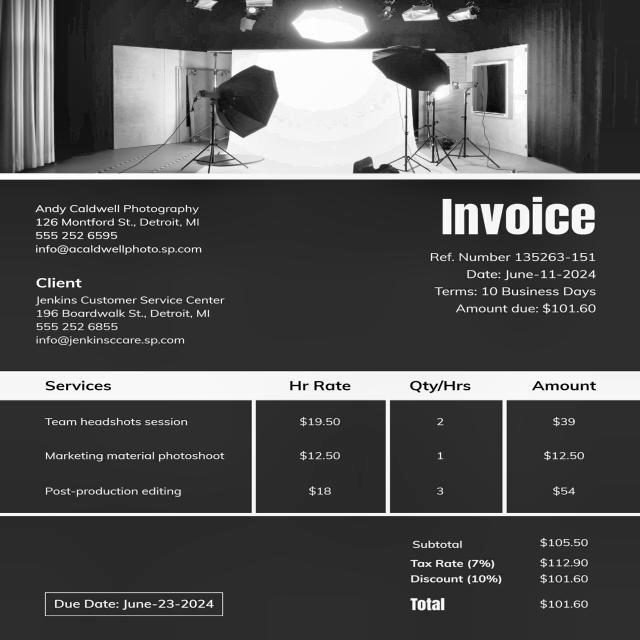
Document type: Invoice